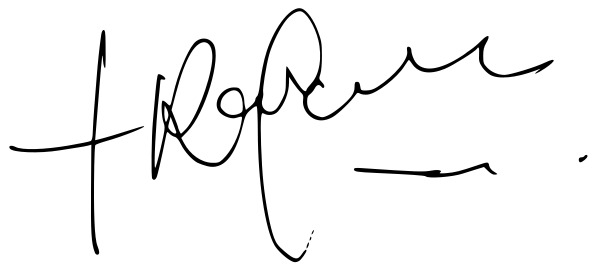
Signature of: rafael zornoza